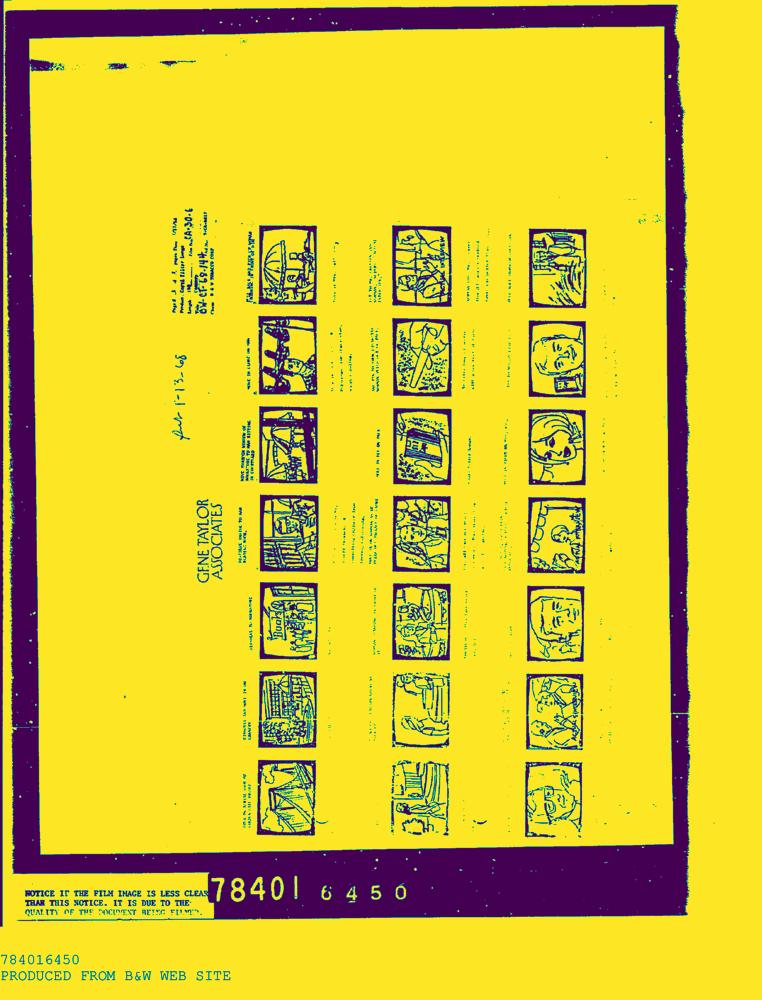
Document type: AD